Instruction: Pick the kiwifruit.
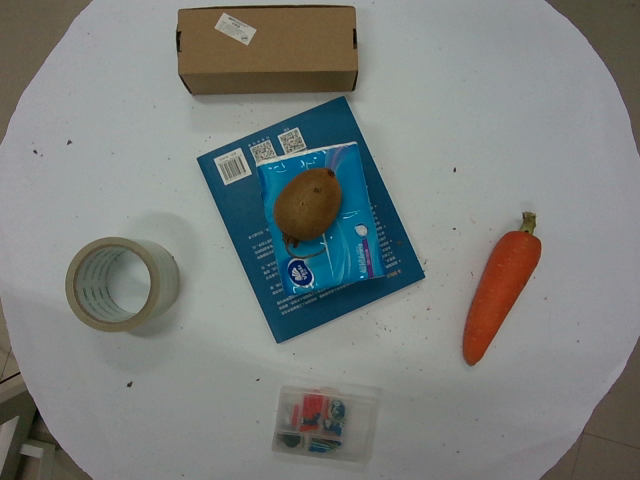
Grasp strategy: vertical